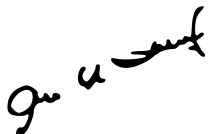
Signature of: ali akbar salehi